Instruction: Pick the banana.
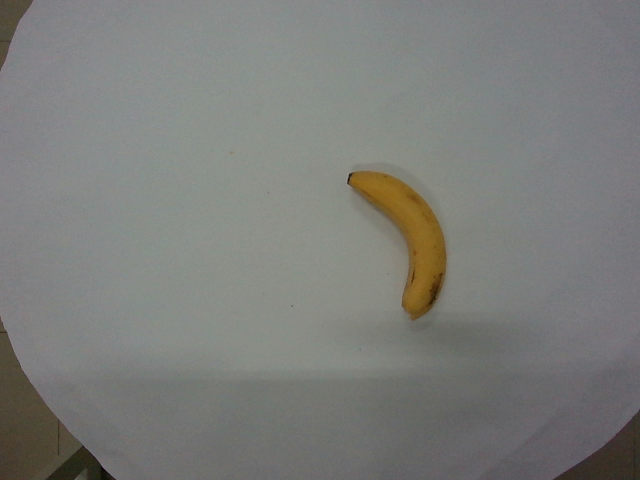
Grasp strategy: vertical